Question: How is the history relevant to the case?
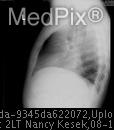
Answer: The patient's history of 46-year-old Caucasian male with a history of squamous cell carcinoma of the middle third of the esophagus in 2001. Pt is s/p transhiatal esophagectomy and chemoradiation and neoadjuvant chemotherapy. Here for follow-up and screening for recurrence. is key in understanding the case.